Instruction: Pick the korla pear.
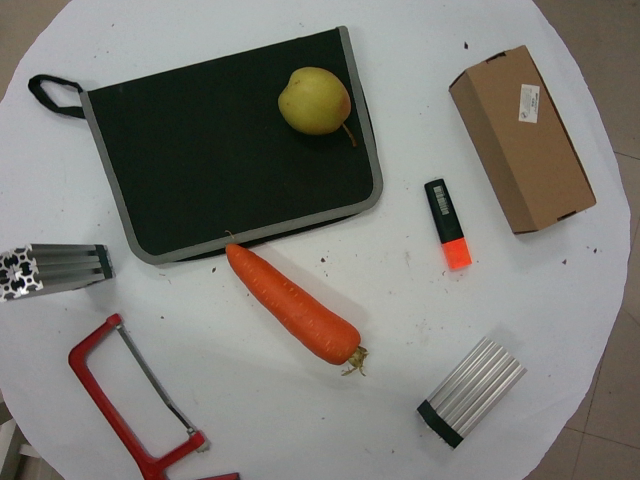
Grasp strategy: vertical